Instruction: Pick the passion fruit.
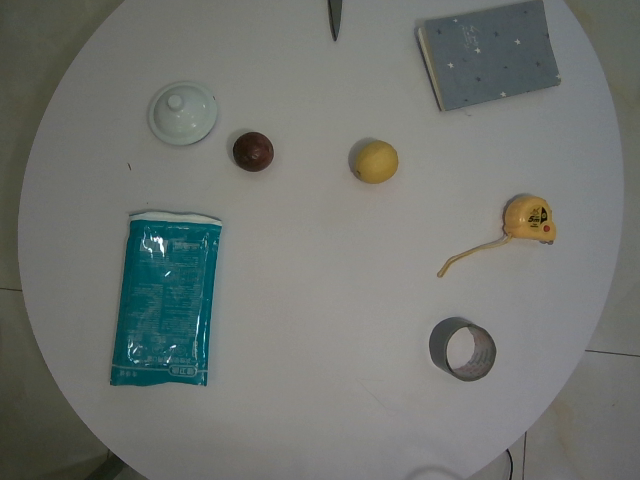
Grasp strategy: vertical